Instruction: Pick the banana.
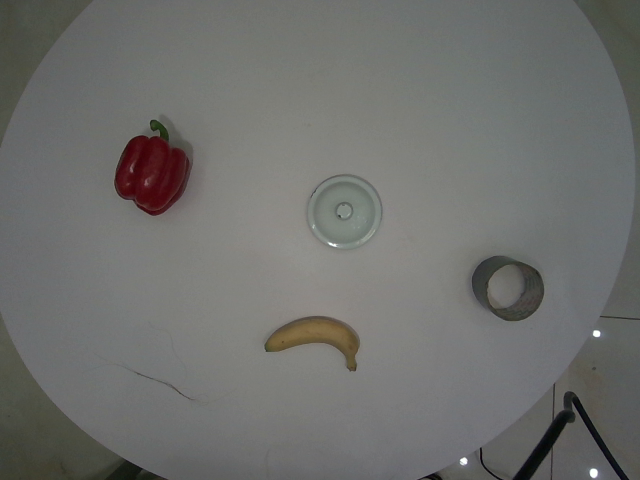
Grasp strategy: vertical